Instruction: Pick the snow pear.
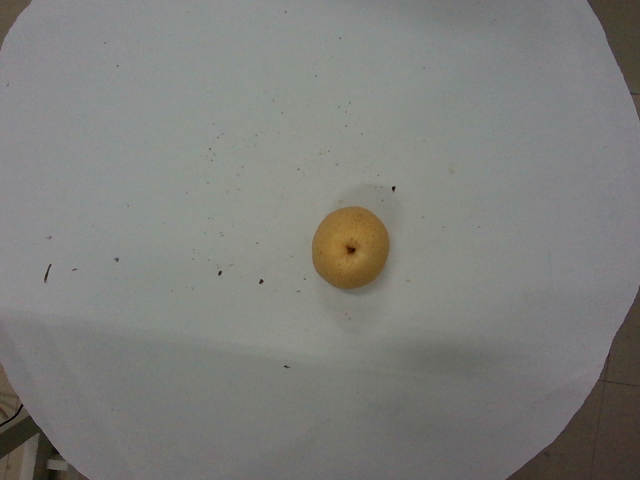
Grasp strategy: vertical